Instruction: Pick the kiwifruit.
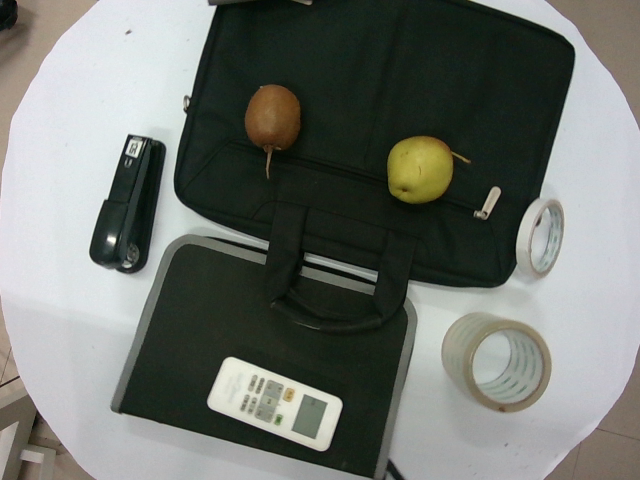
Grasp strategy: vertical